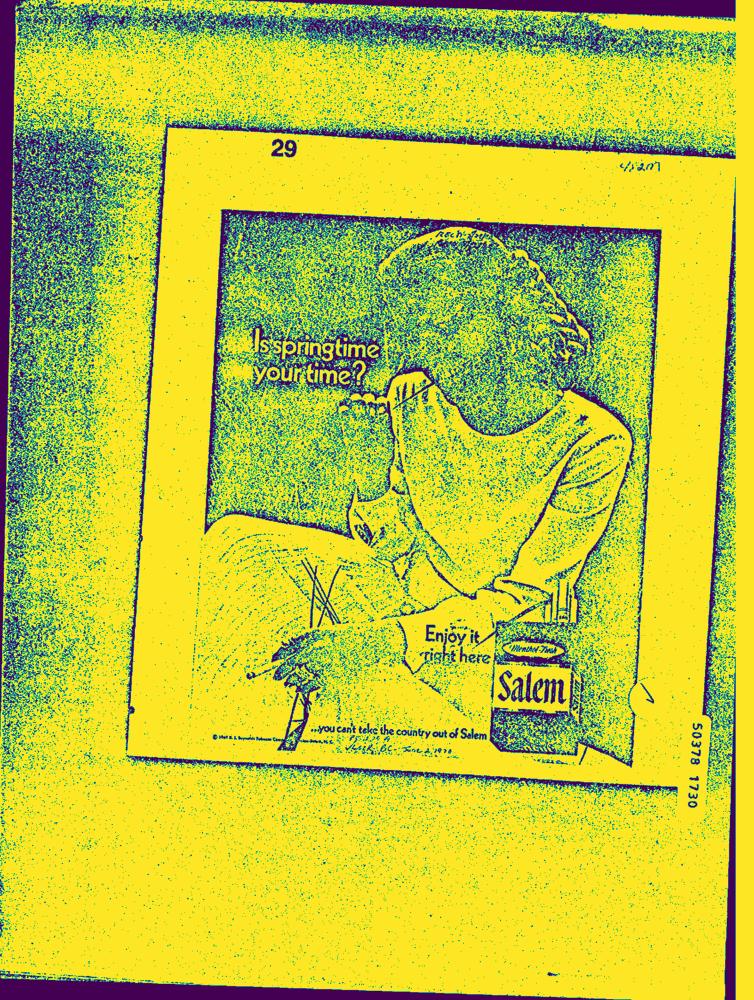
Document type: AD